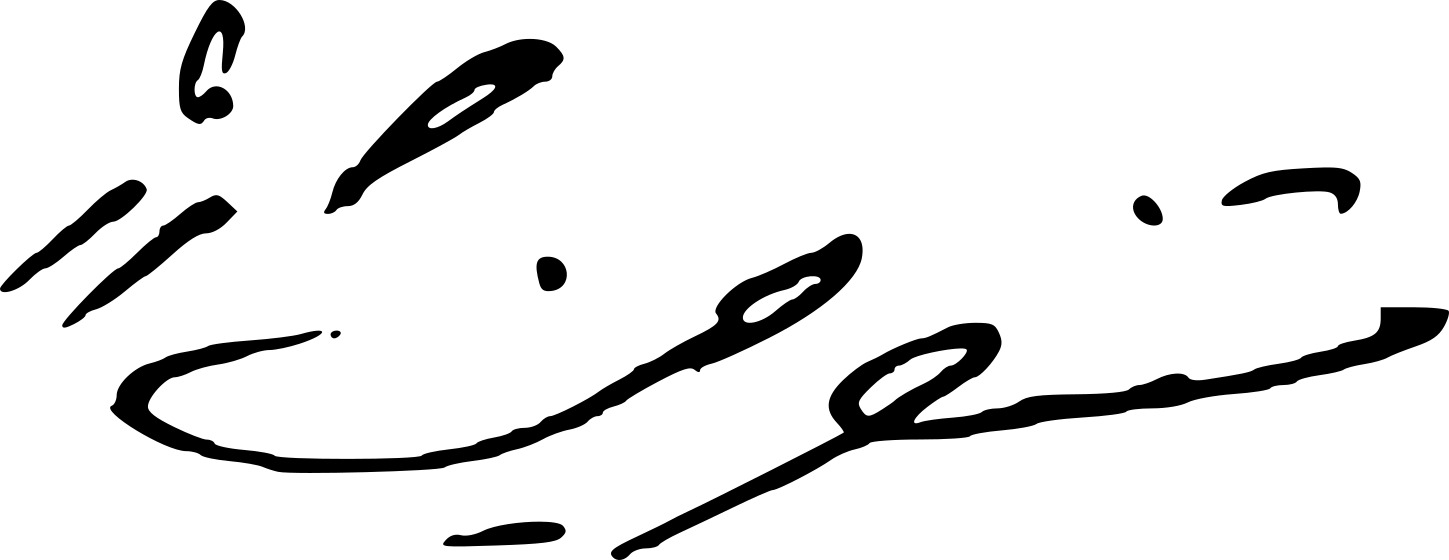
Signature of: mustansar hussain tarar